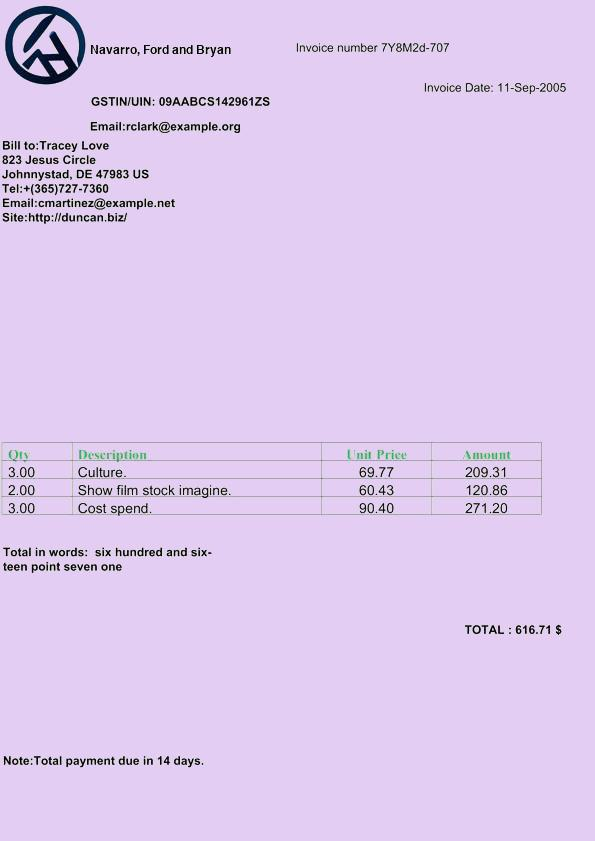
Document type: Invoice